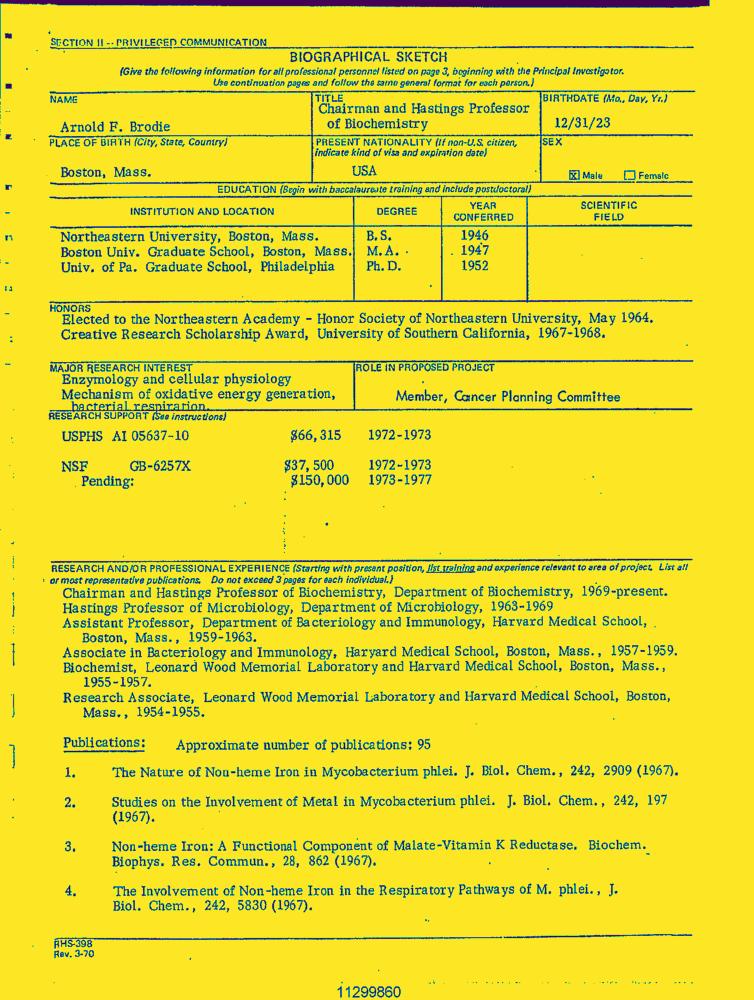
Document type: Resume-Doc